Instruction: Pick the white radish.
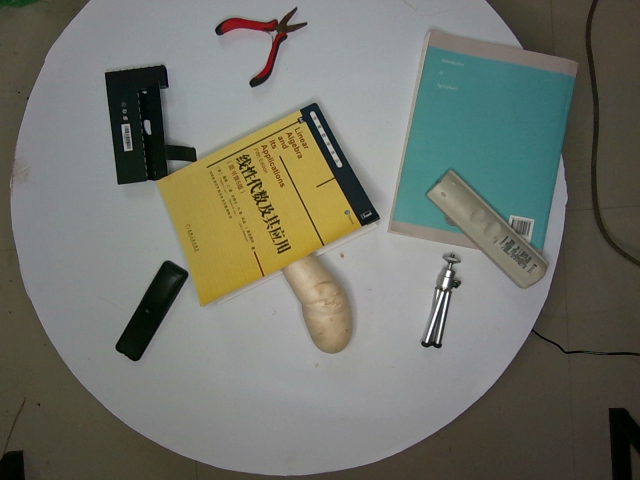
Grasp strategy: vertical